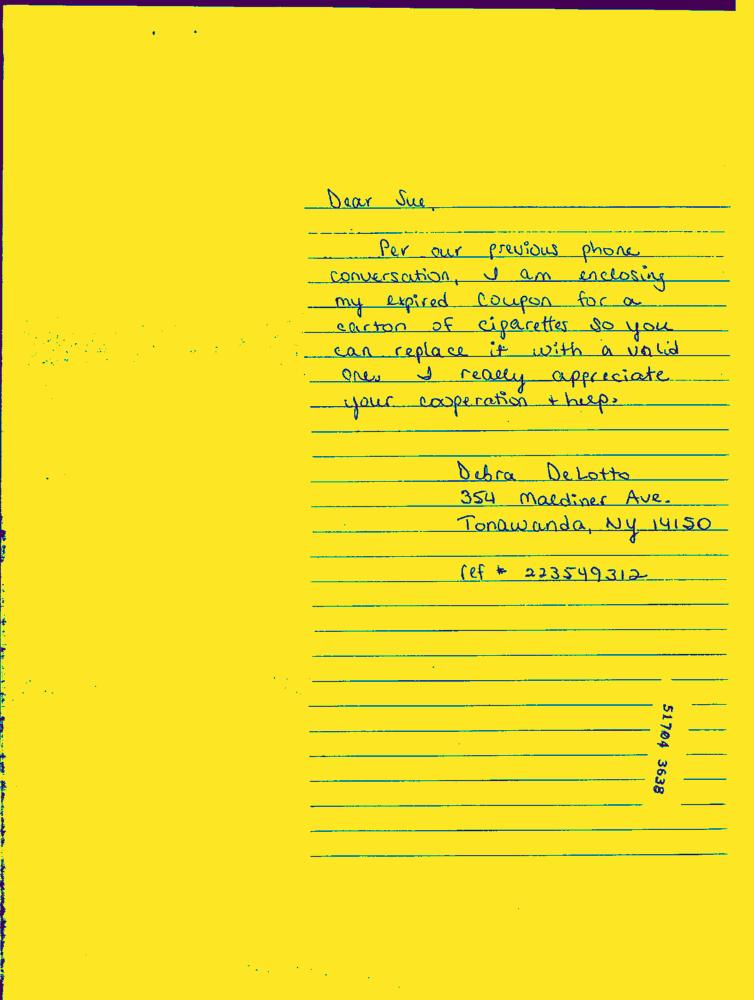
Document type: Hand-Written